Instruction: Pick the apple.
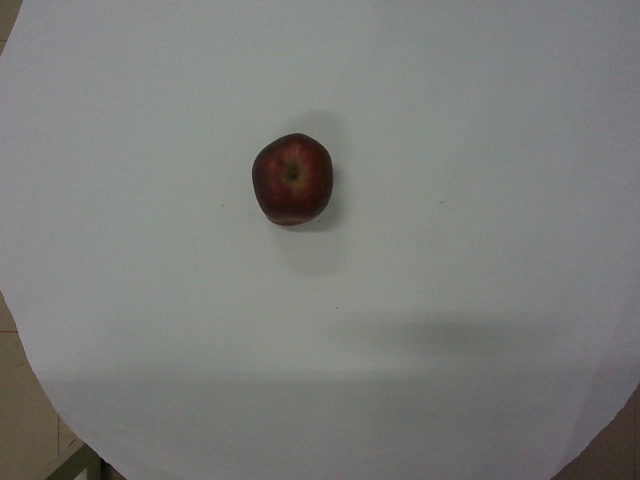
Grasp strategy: vertical